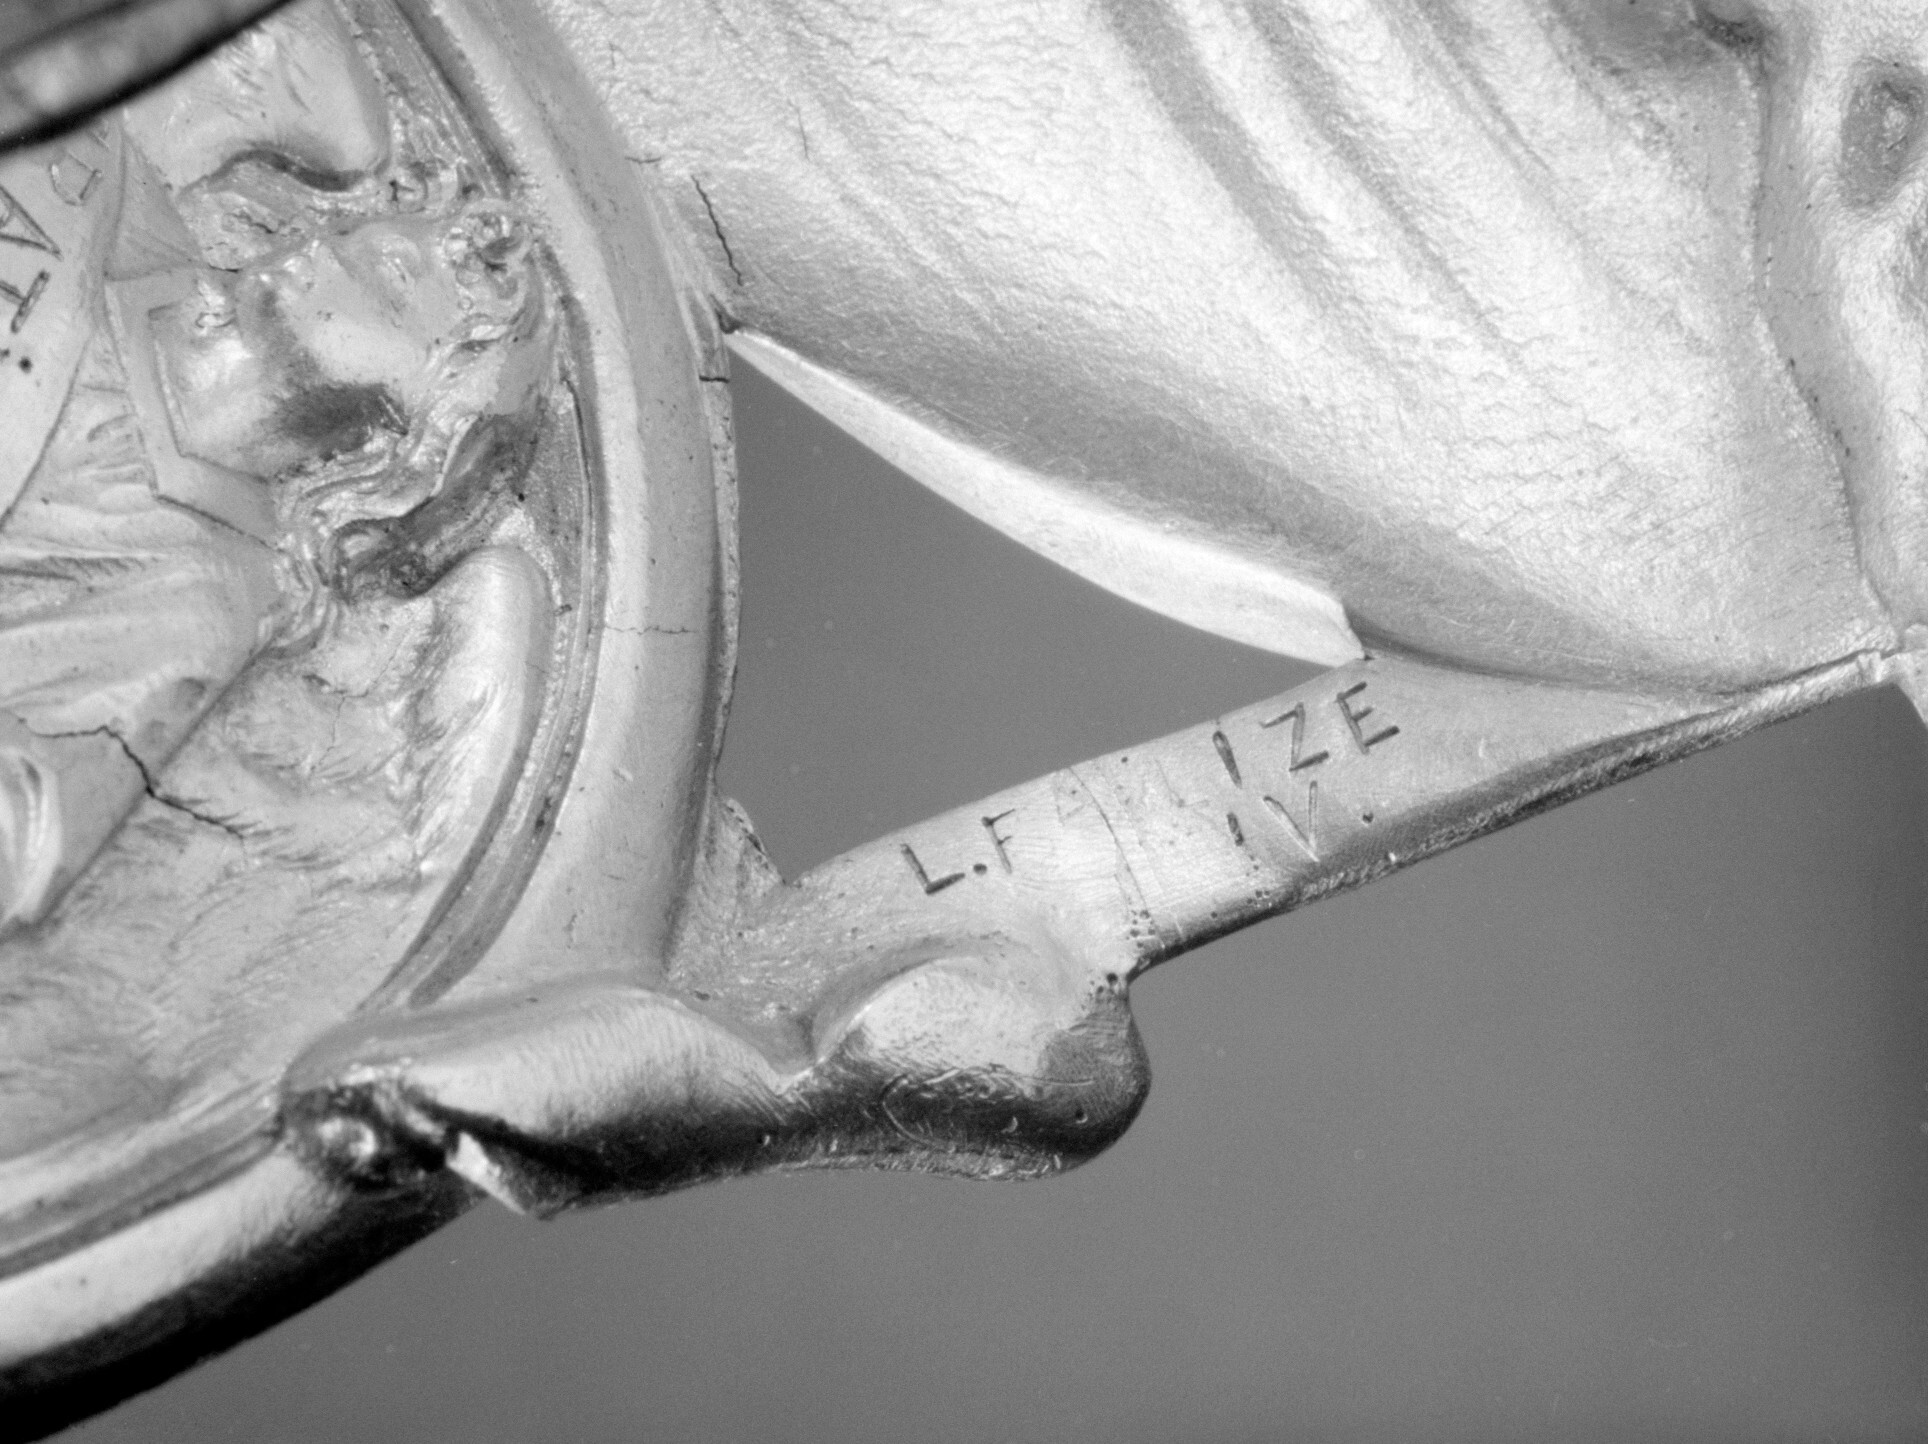
Signature of: lucien falize